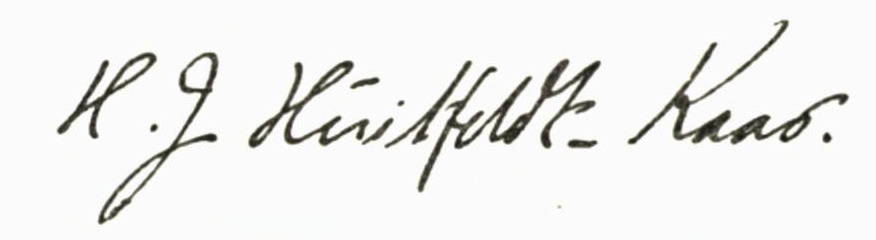
Signature of: henrik jørgen huitfeldt kaas